Question: What was observed in the imaging?
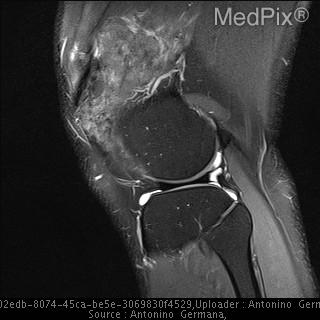
Answer: The imaging shows There is no evidence of bone marrow abnormality.  A small joint
effusion is present.  A large nodular mass is seen adjacent to the lateral superior patella with isointense signal on T1 and heterogeneous signal on T2 measuring approximately 5.2 x 1.8 x 6 cm. Smaller similar masses are present at the femoropopliteal insertion site, within the femoral notch and at the base of the Hoffa's fat pad just anterior to the anteromedial tibia.

The PCL appears thickened but intact.  The ACL, menisci, and collateral
ligament complexes are unremarkable.  Full thickness fissuring is present in the medial trochlea cartilage. A large nodular mass is seen adjacent to the lateral
superior patella with heterogeneous signal on
T2 measuring approximately 5.2 x 1.8 x 6 cm..